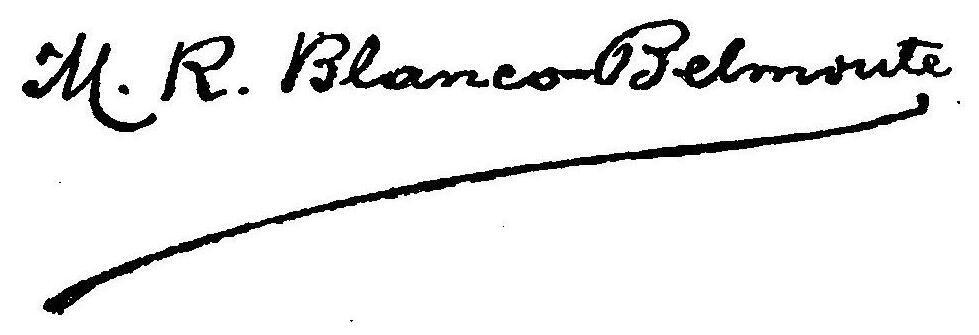
Signature of: marcos rafael blanco belmonte